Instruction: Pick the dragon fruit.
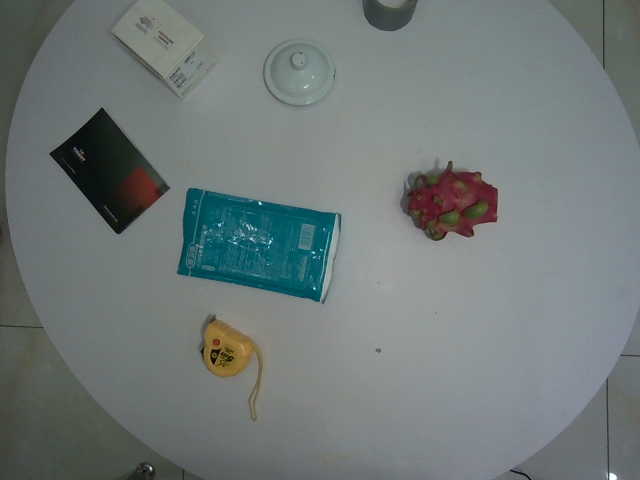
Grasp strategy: vertical